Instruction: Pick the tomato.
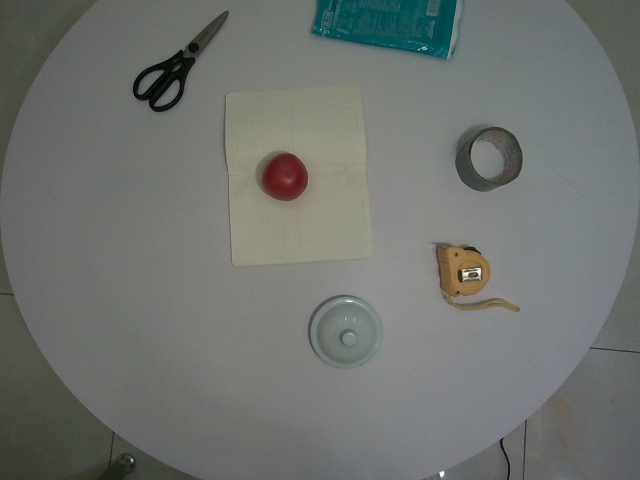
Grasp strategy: vertical